Question: What appears to be the issue?
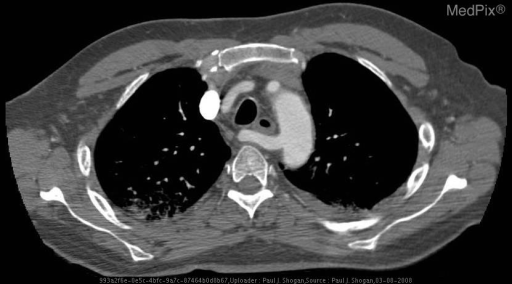
Answer: The findings suggest Chest Radiography: :

Lateral chest radiograph demonstrates soft tissue density superior to the aortic arch causing anterior displacement of the trachea.

Contrast Enhanced CT:

The origin of the anomalous artery is evident arising from the posterior superior aortic arch as the last branching vessel of a left-sided aortic arch passing posteriorly to the esophagus in the retrotracheal space.  At a level 1 cm superior to the aortic arch, the aberrant right subclavian artery is located ascending posteriorly in the right superior mediastinum.

Maximal intensity projection demonstrates the aberrant right subclavian artery arising from the medial wall of the aorta as the last branching vessel, passing posterior to the esophagus, and ascending anterolaterally to the spine into the thoracic inlet.. The origin of the anomalous artery is evident arising from the posterior superior aortic arch as the last branching vessel of a left-sided aortic arch passing posteriorly to the esophagus in the retrotracheal space.. The patient might have a history of 60 year old male with complaint of tachypnea and tachycardia with high clinical concern for pulmonary embolus..